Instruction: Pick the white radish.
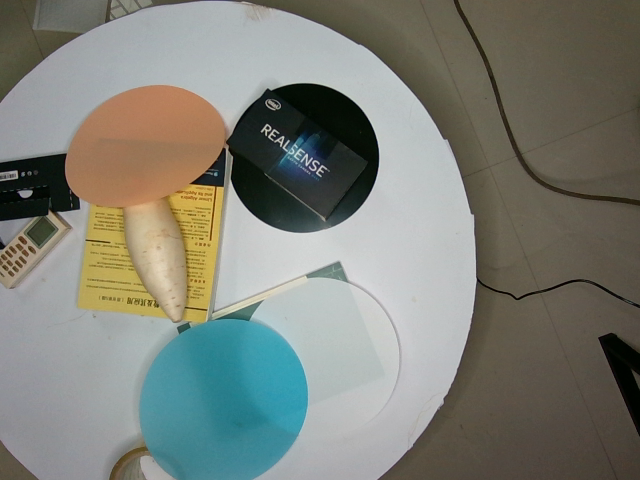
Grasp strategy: vertical